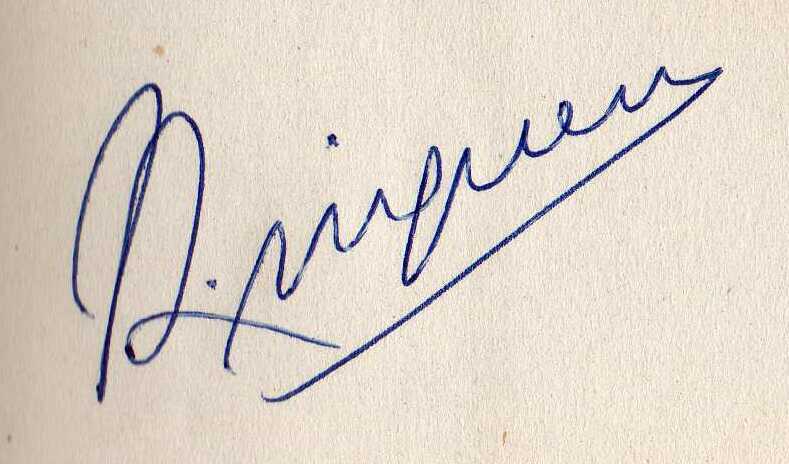
Signature of: joan baptista xuriguera i parramona